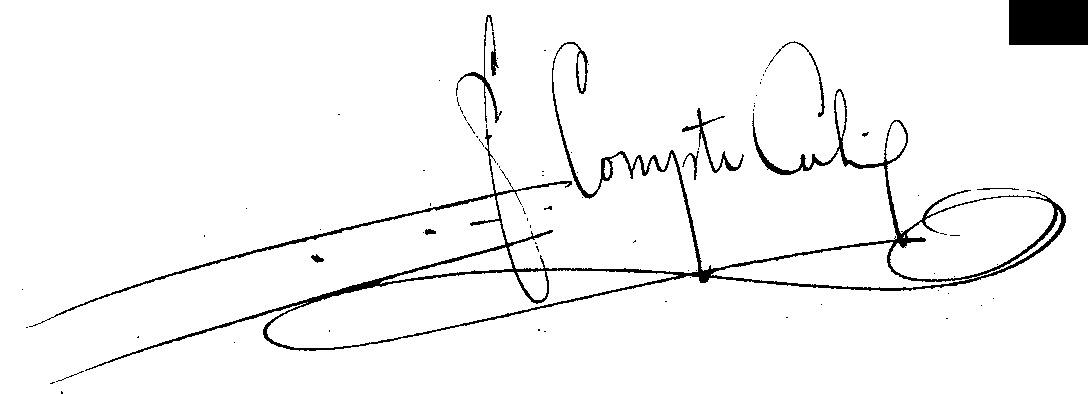
Signature of: françois claudius compte calix